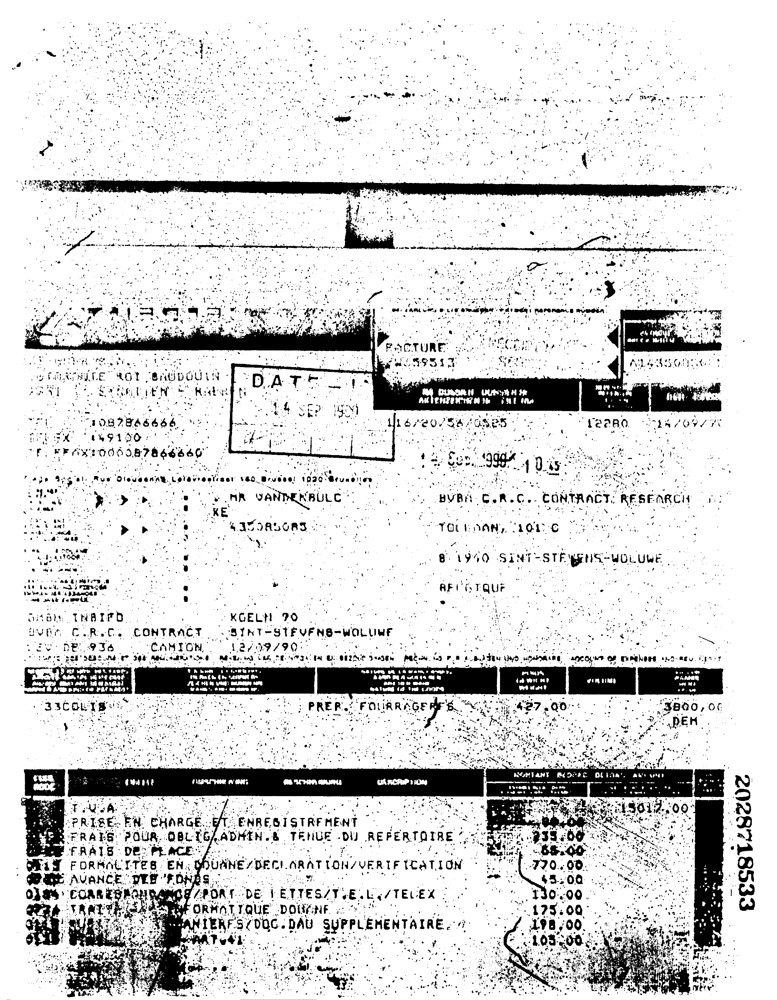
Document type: Invoice